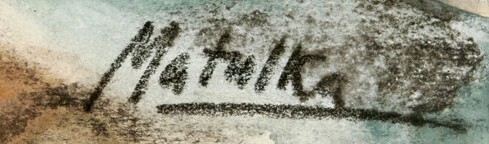
Signature of: jan matulka